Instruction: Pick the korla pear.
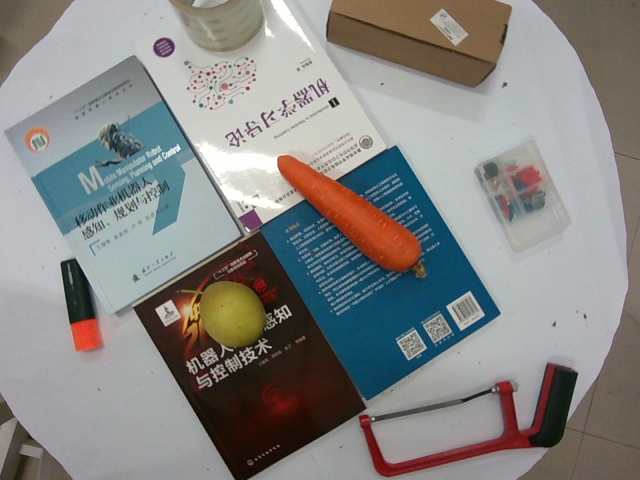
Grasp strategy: vertical